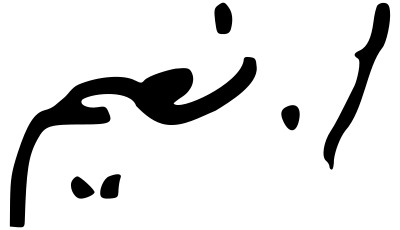
Signature of: edmond naïm